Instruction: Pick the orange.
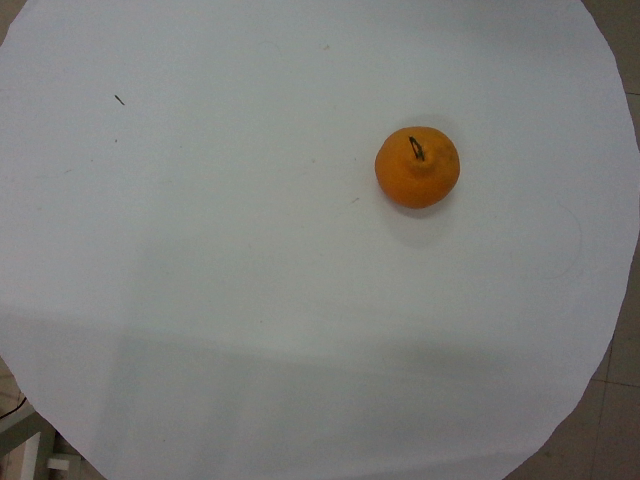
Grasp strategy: vertical